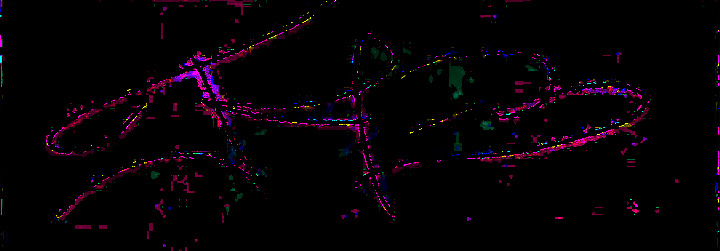
Signature of: jesús martínez medina